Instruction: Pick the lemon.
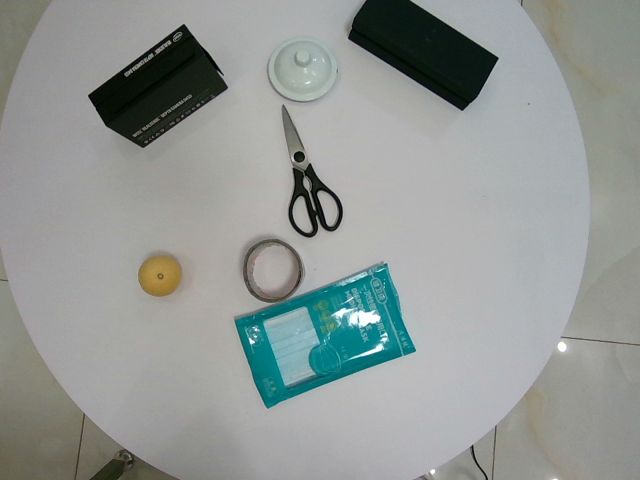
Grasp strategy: vertical